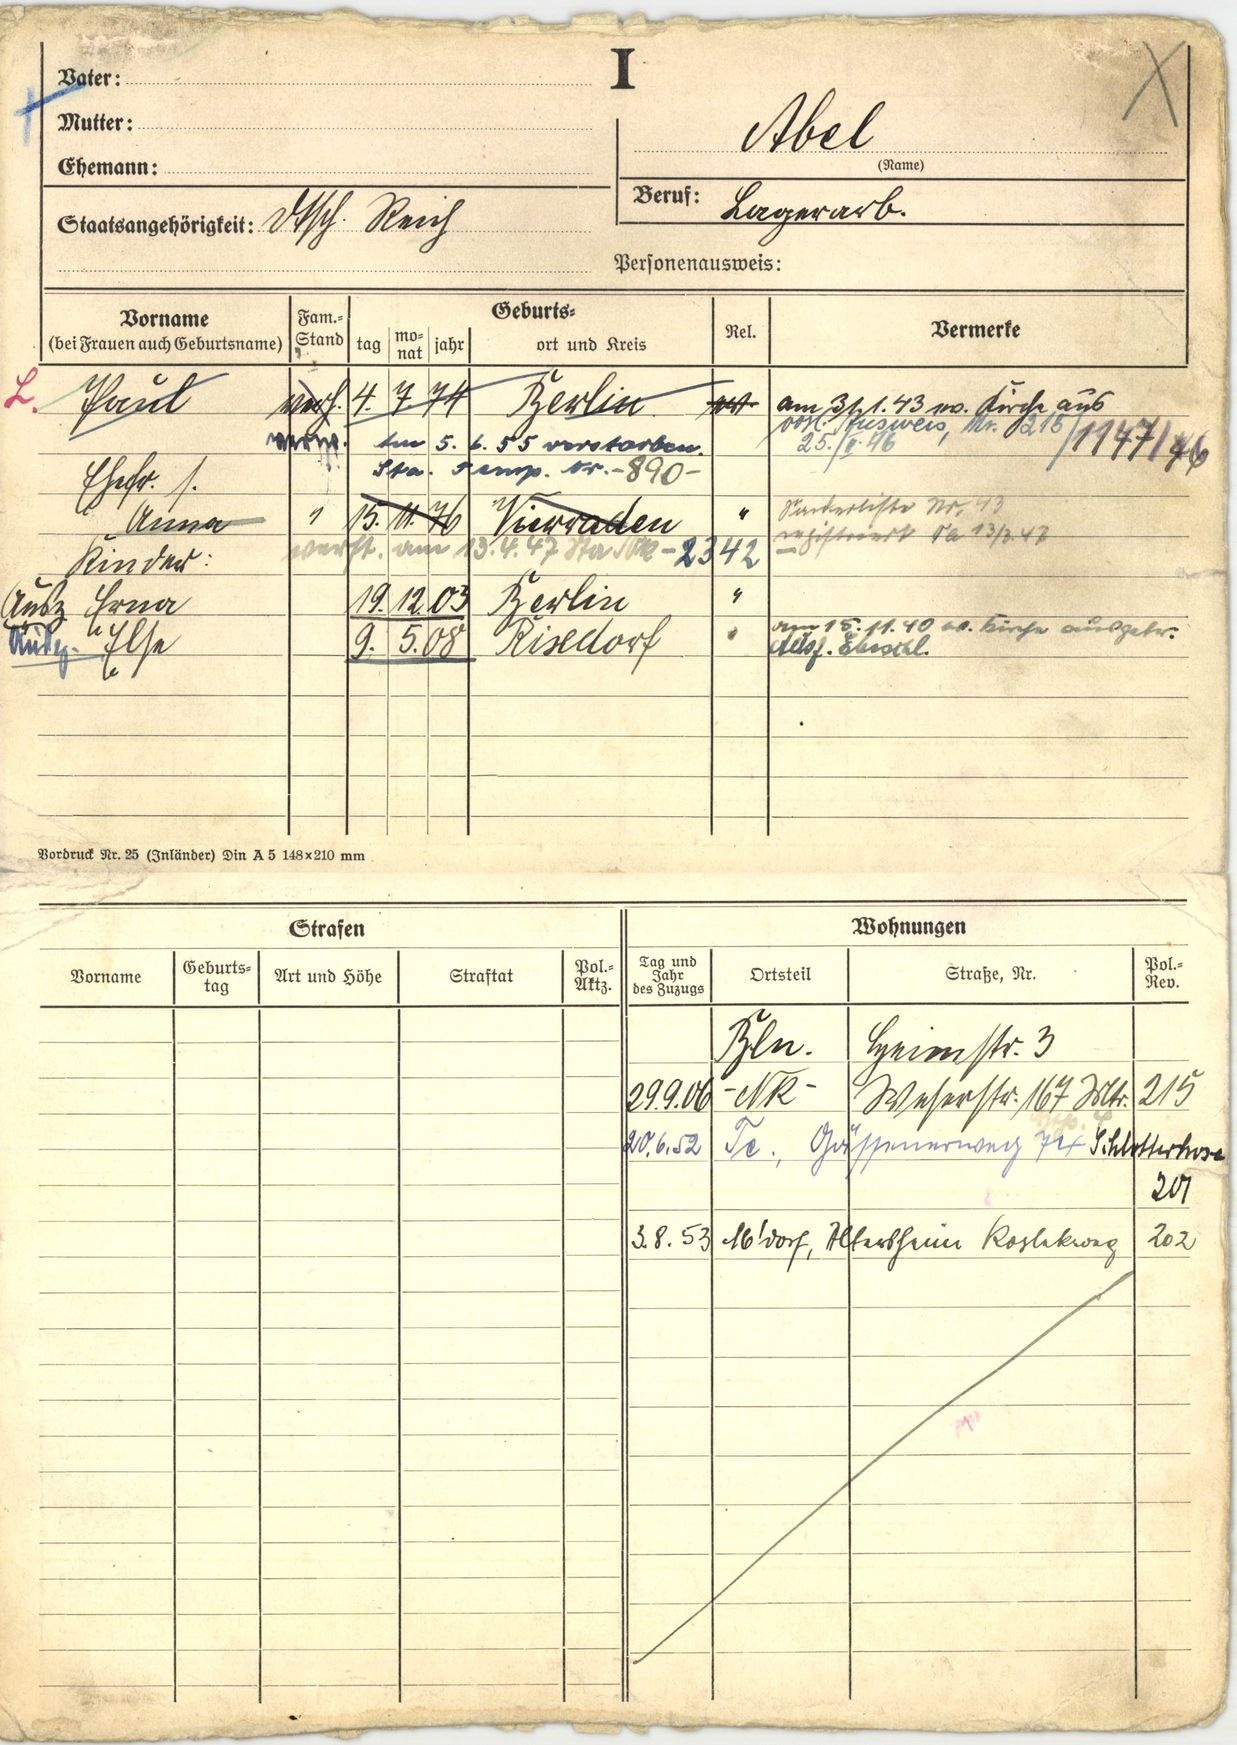
Abel